Question: What might the diagnosis be?
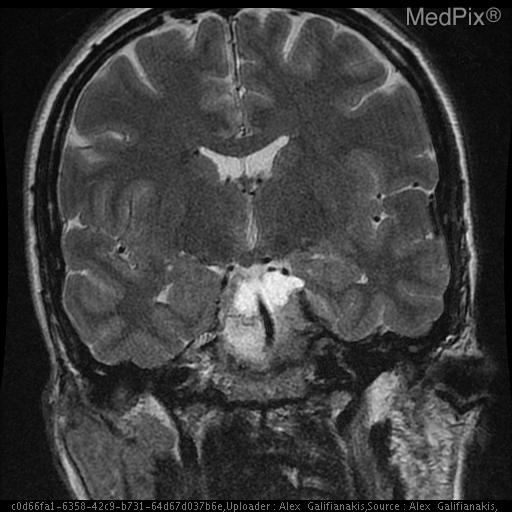
Answer: The possible diagnosis includes Meningioma with adjacent arachnoid cyst
Cystic Meningioma
Invasive pituitary adenoma
Metastasis
Schwannoma.